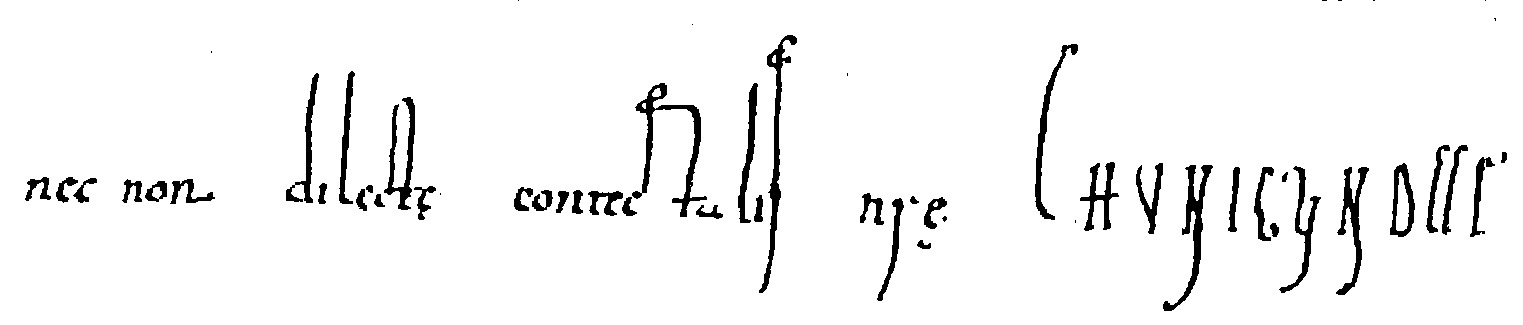
Signature of: cunigunde of luxembourg